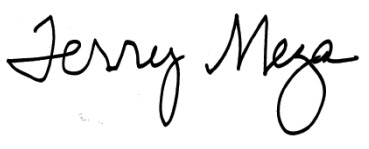
Signature of: terry meza